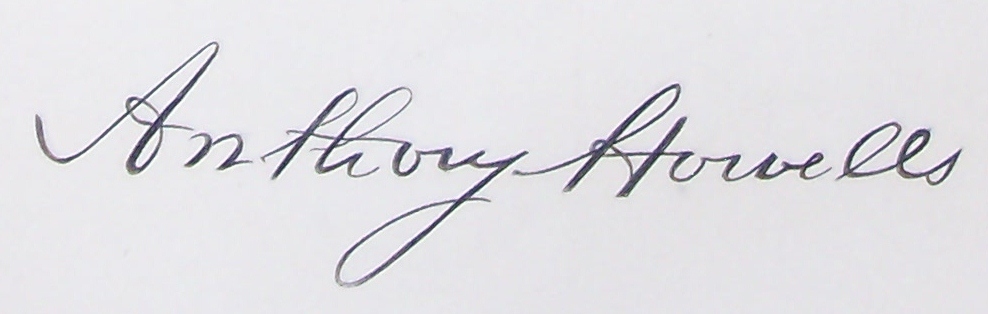
Signature of: anthony howells